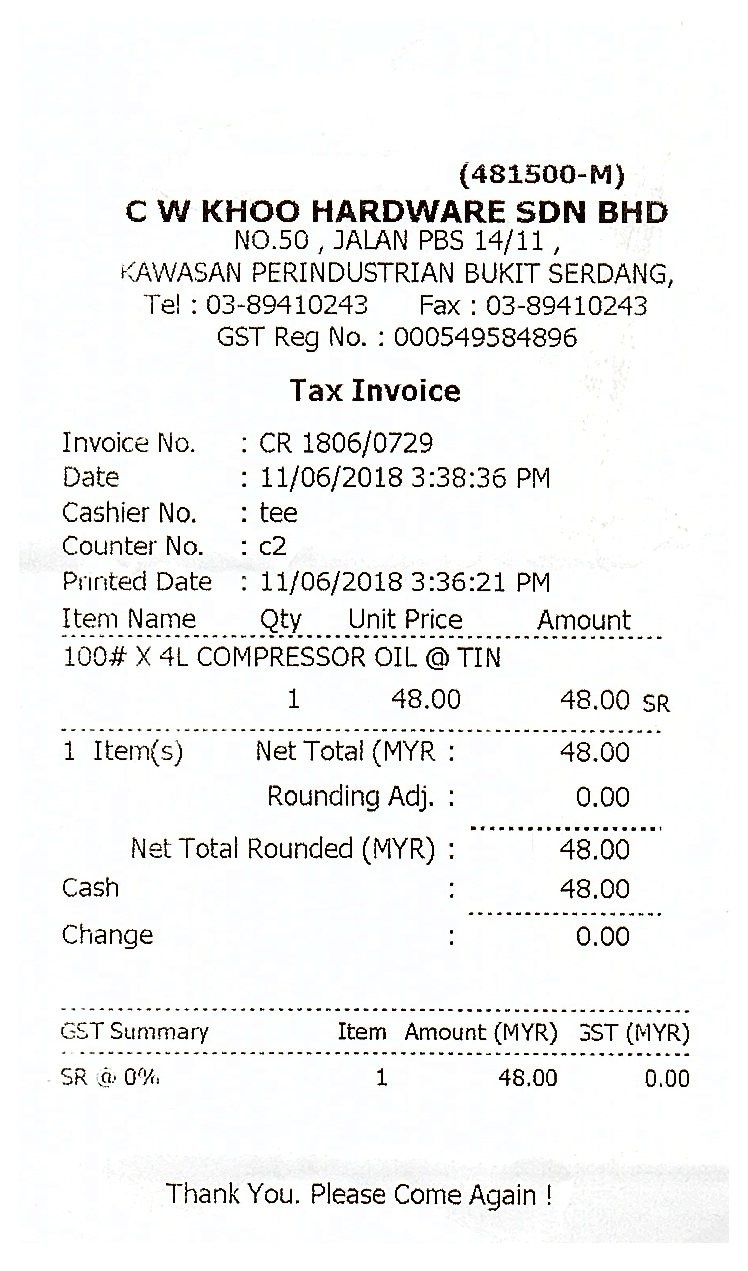
(481500-M)
C W KHOO HARDWARE SDN BHD
NO.50, JALAN PBS 14/11,
KAWASAN PERINDUSTRIAN BUKIT SERDANG,
TEL : 03-89410243
FAX : 03-89410243
GST REG NO.: 000549584896
TAX INVOICE
INVOICE NO.
: CR 1806/0729
DATE
: 11/06/2018 3:38:36 PM
CASHIER NO.
: TEE
COUNTER NO.
: C2
PRINTED DATE
: 11/06/2018 3:36:21 PM
ITEM NAME
QTY
UNITE PRICE
AMOUNT
100# X 4L COMPRESSOR OIL @ TIN
1
48.00
48.00 SR
1 ITEM(S)
NET TOTAL(MYR :
48.00
ROUNDING ADJ. :
0.00
NET TOTAL ROUNDED (MYR) :
48.00
:
48.00
CASH
CHANGE
:
0.00
GST SUMMARY
ITEM AMOUNT (MYR) GST (MYR)
SR @ 0%
1
48.00
0.00
THANK YOU. PLEASE COME AGAIN !